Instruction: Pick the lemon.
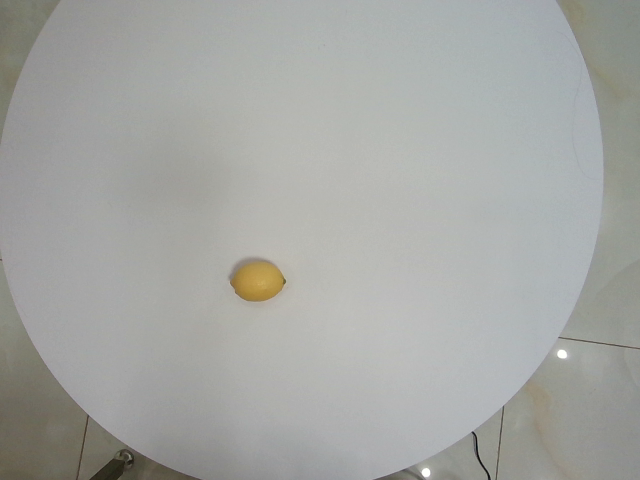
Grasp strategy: vertical